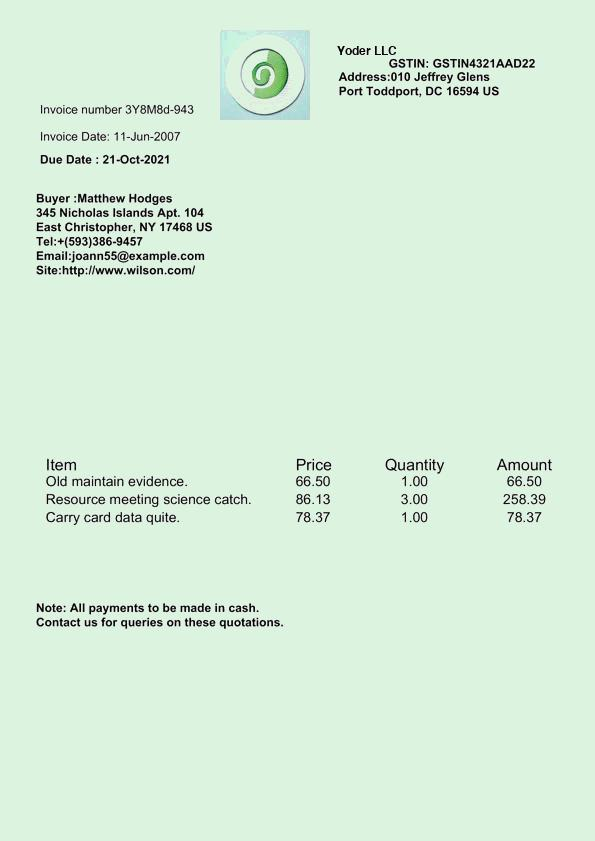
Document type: Invoice